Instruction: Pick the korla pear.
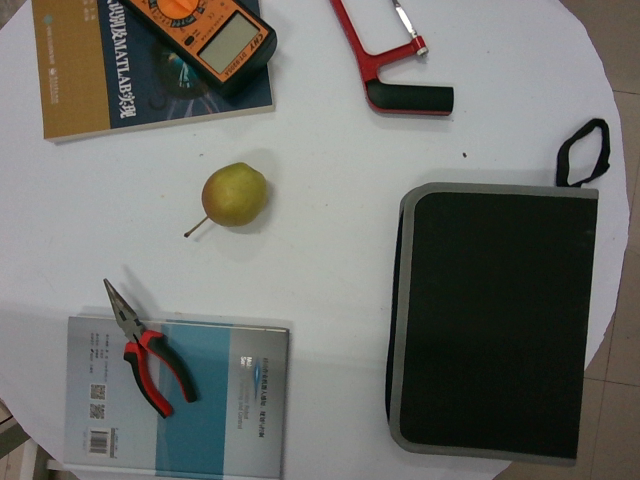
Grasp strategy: vertical